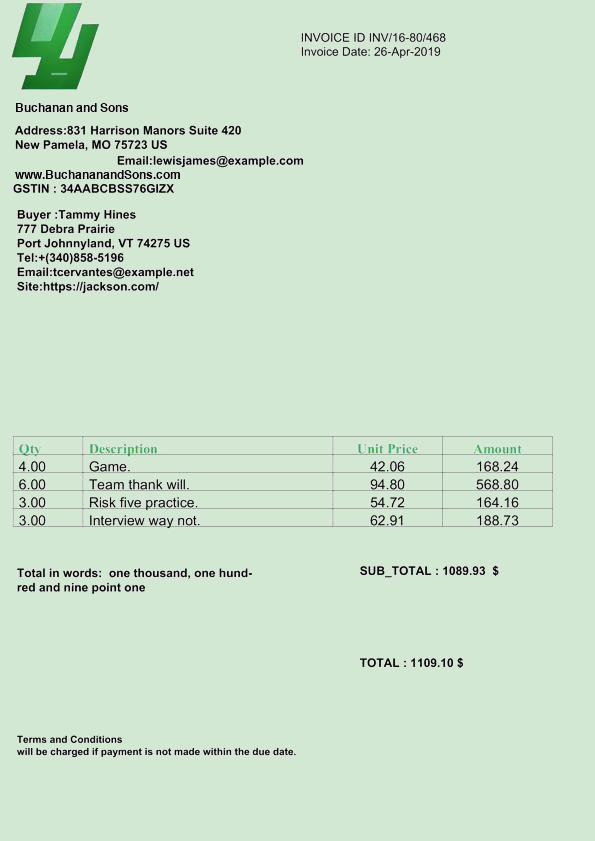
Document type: Invoice